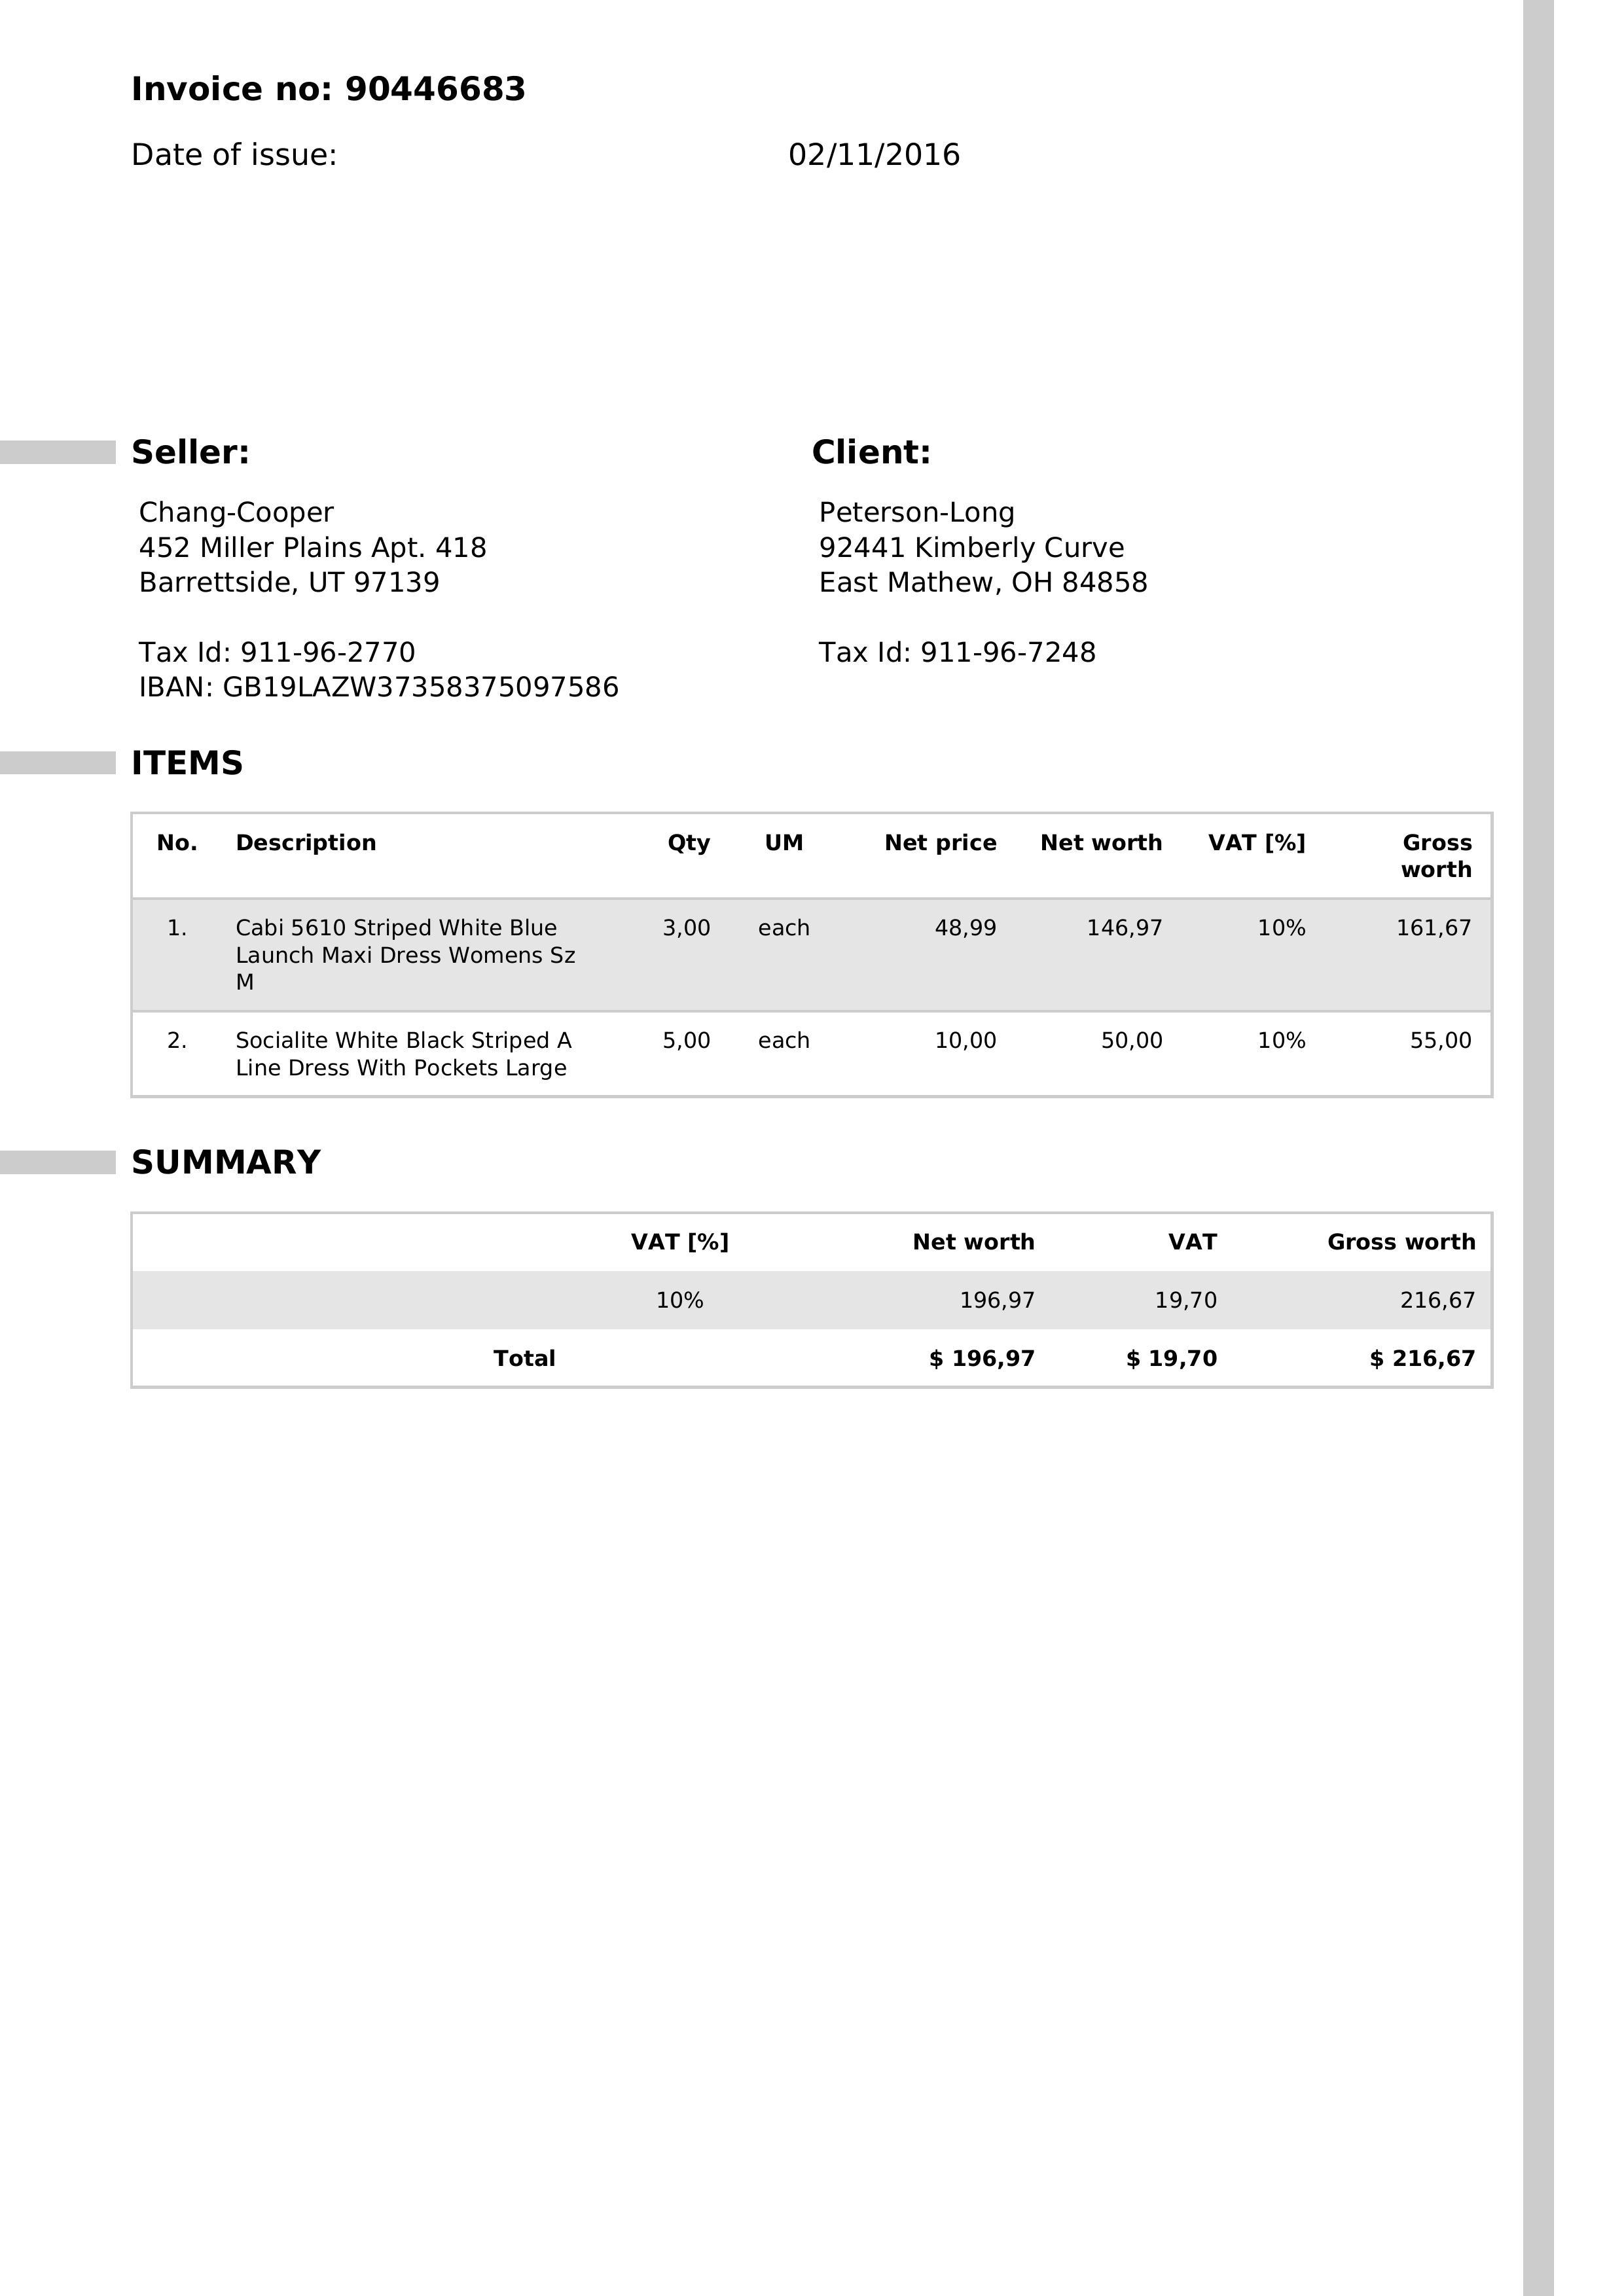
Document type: Invoice